Question: What is the property identification or parcel number listed?
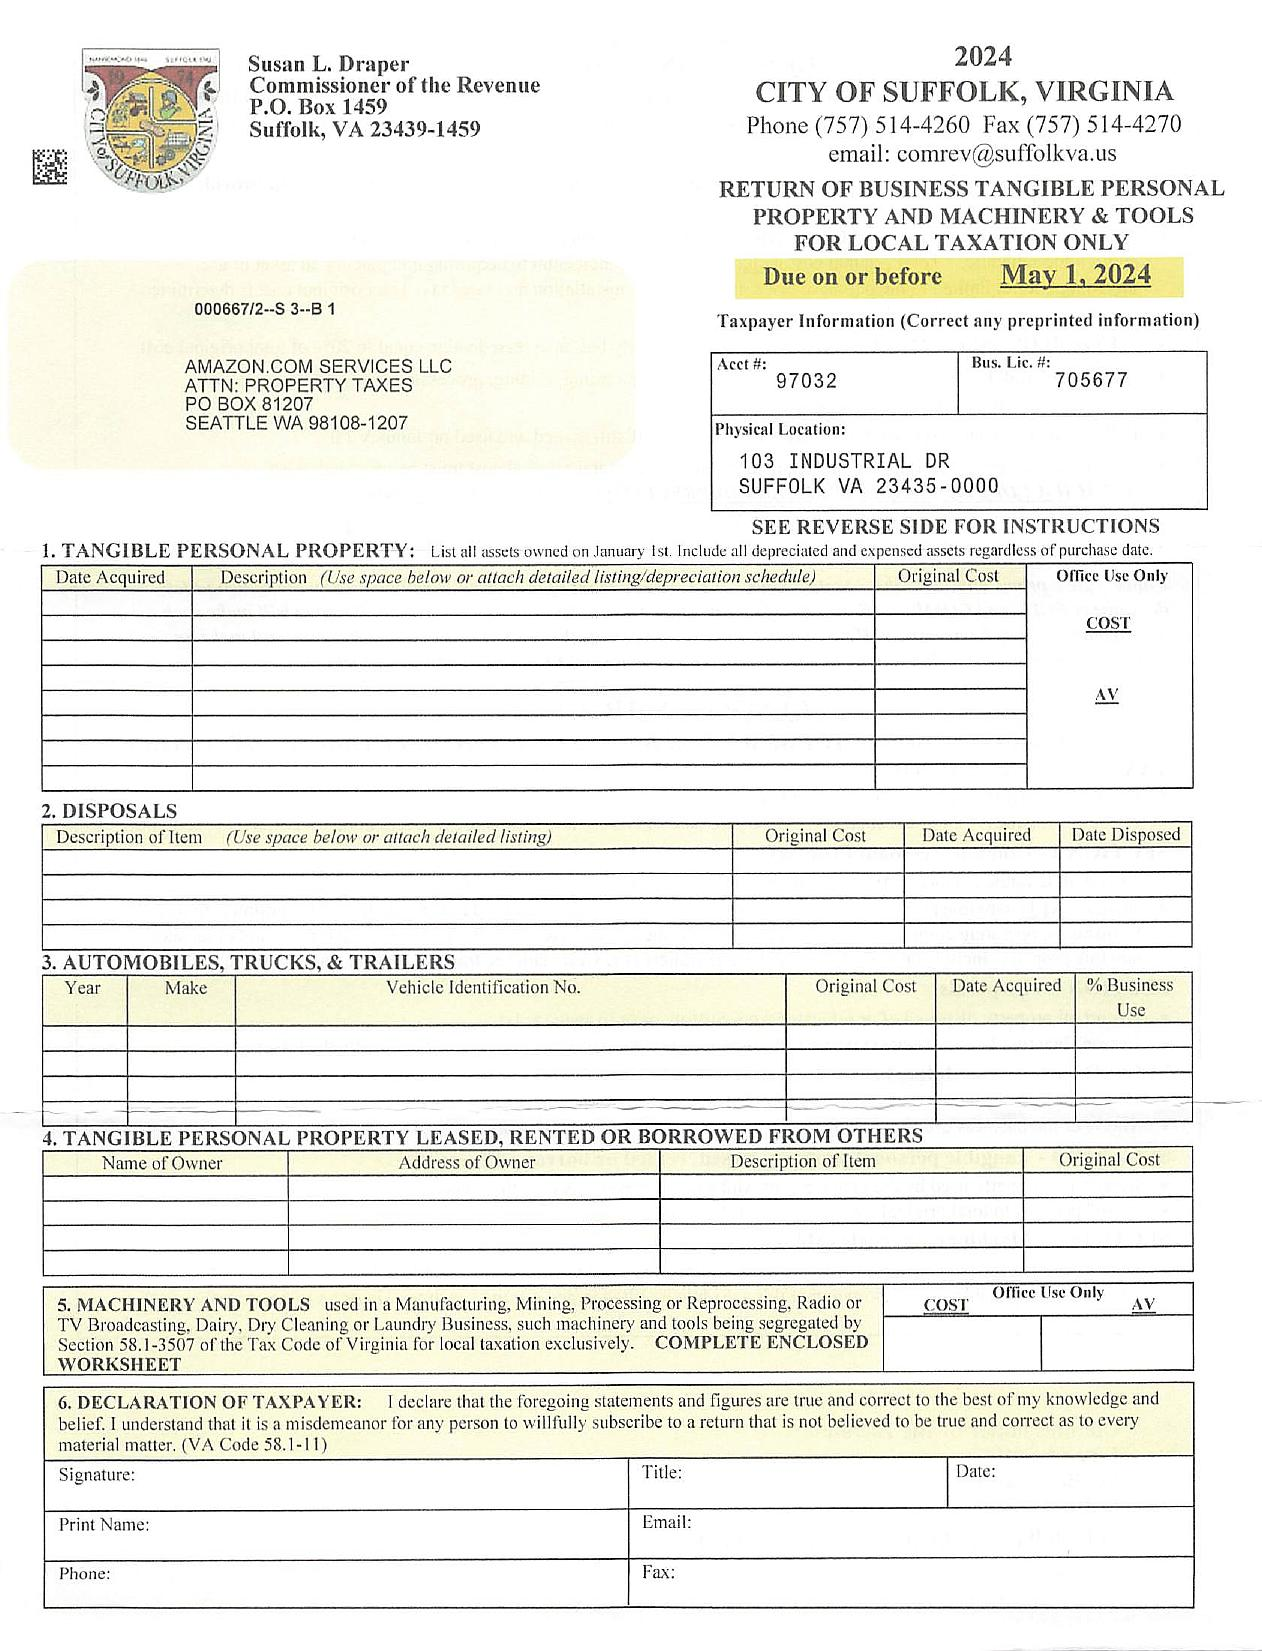
Answer: "705677"